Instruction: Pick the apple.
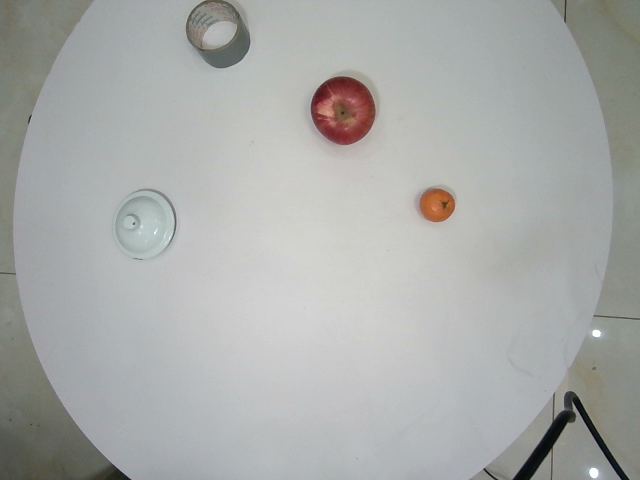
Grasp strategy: vertical